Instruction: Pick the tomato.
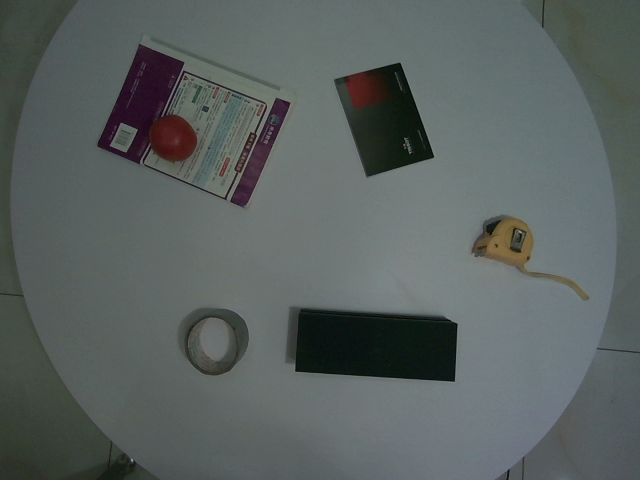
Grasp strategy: vertical